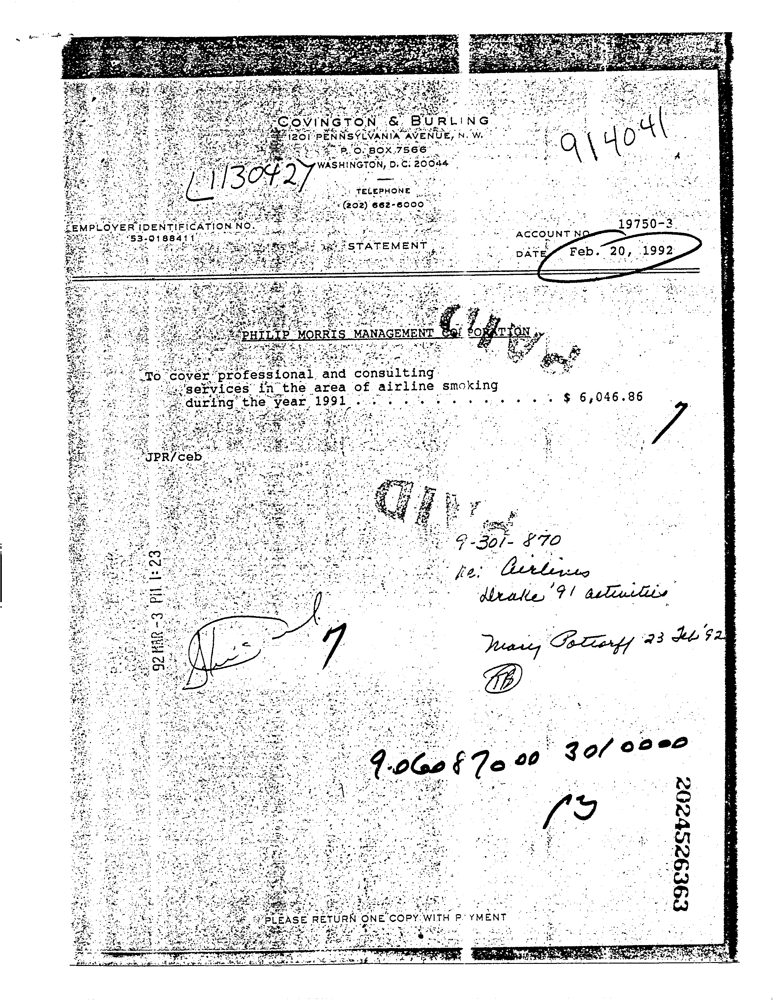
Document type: Invoice